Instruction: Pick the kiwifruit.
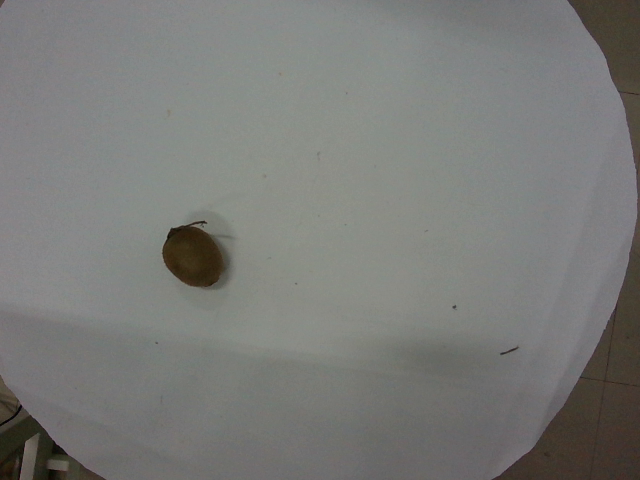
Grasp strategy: vertical